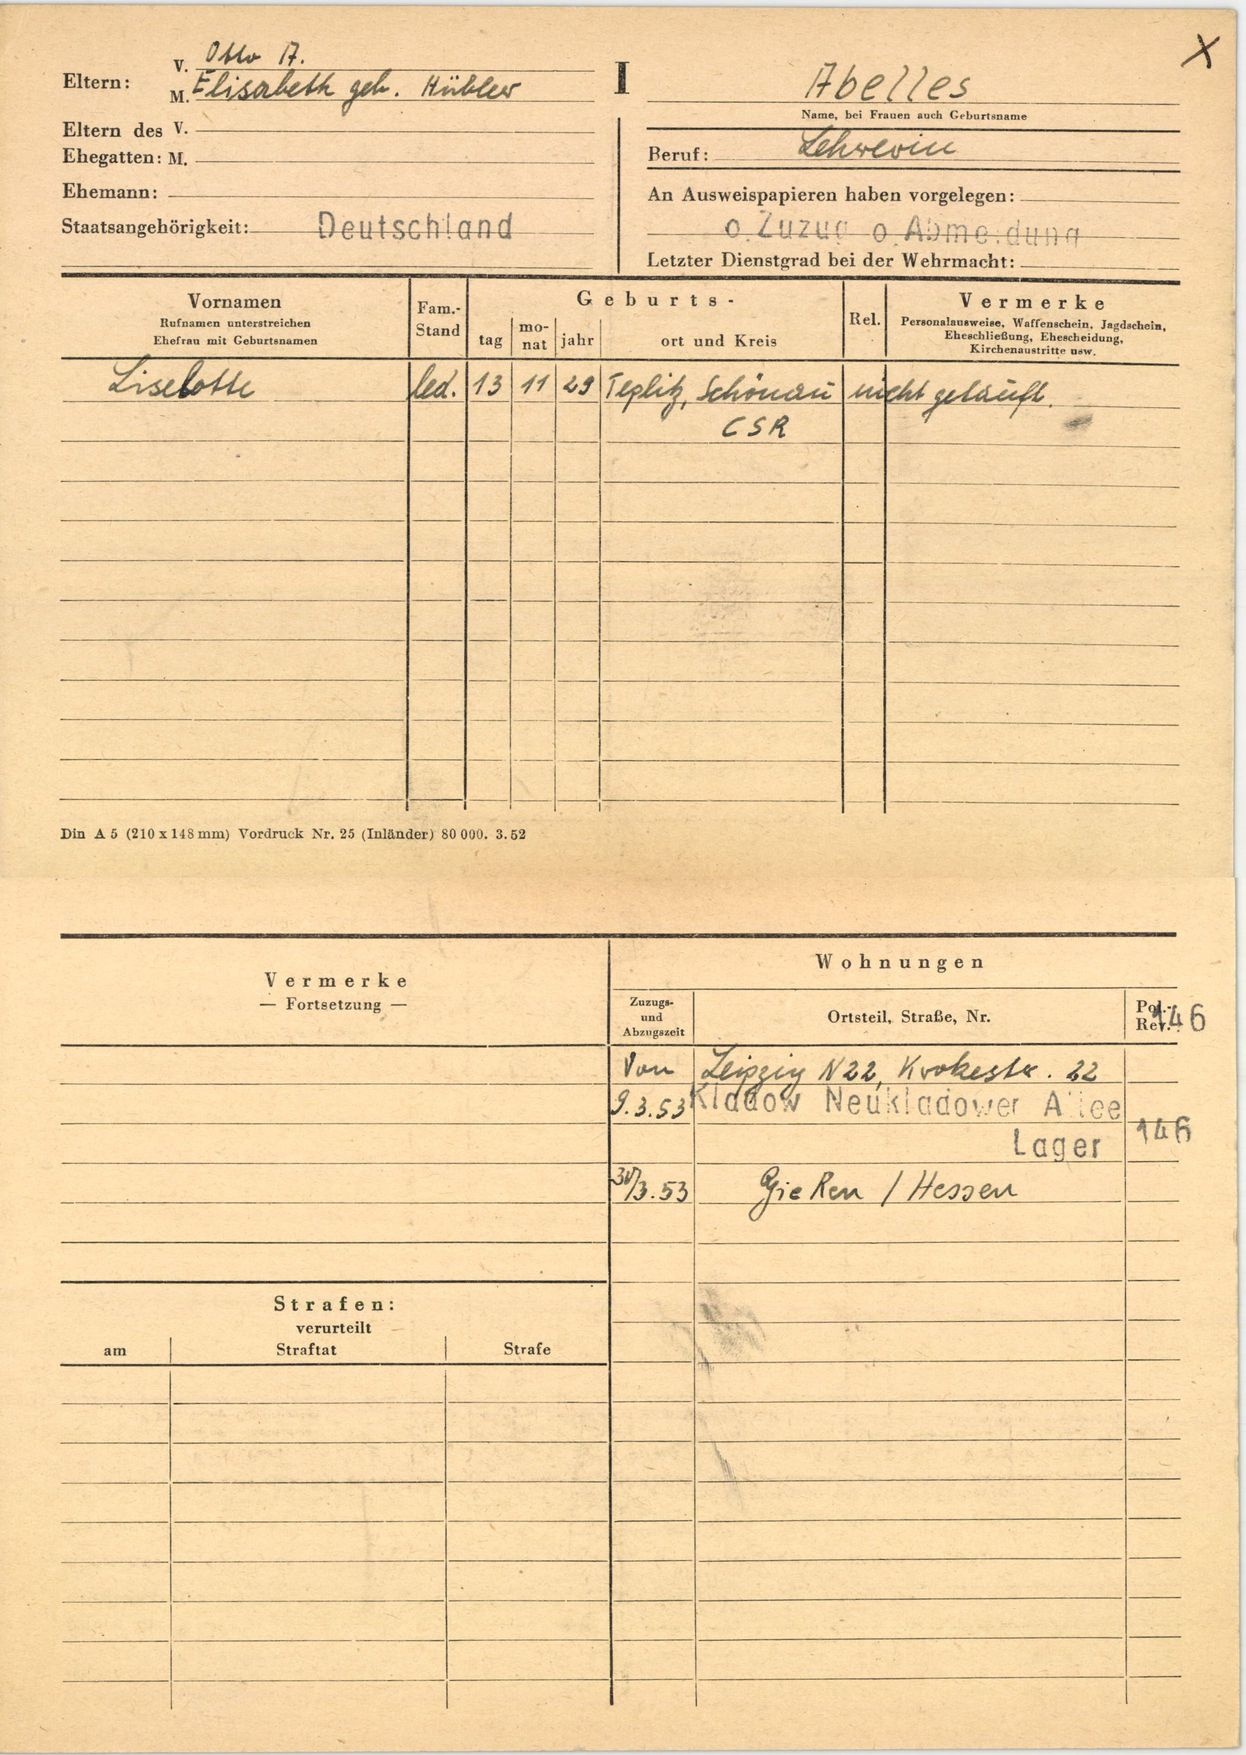
Abelles